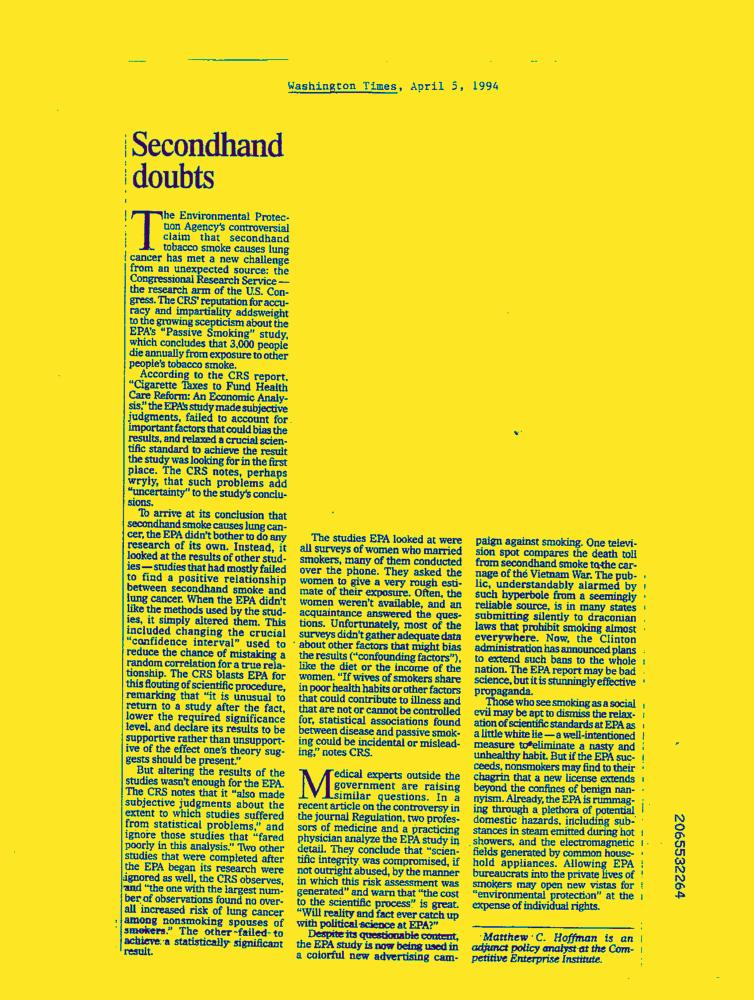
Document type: News-Article